Question: What is the address or location of the property listed in the document?
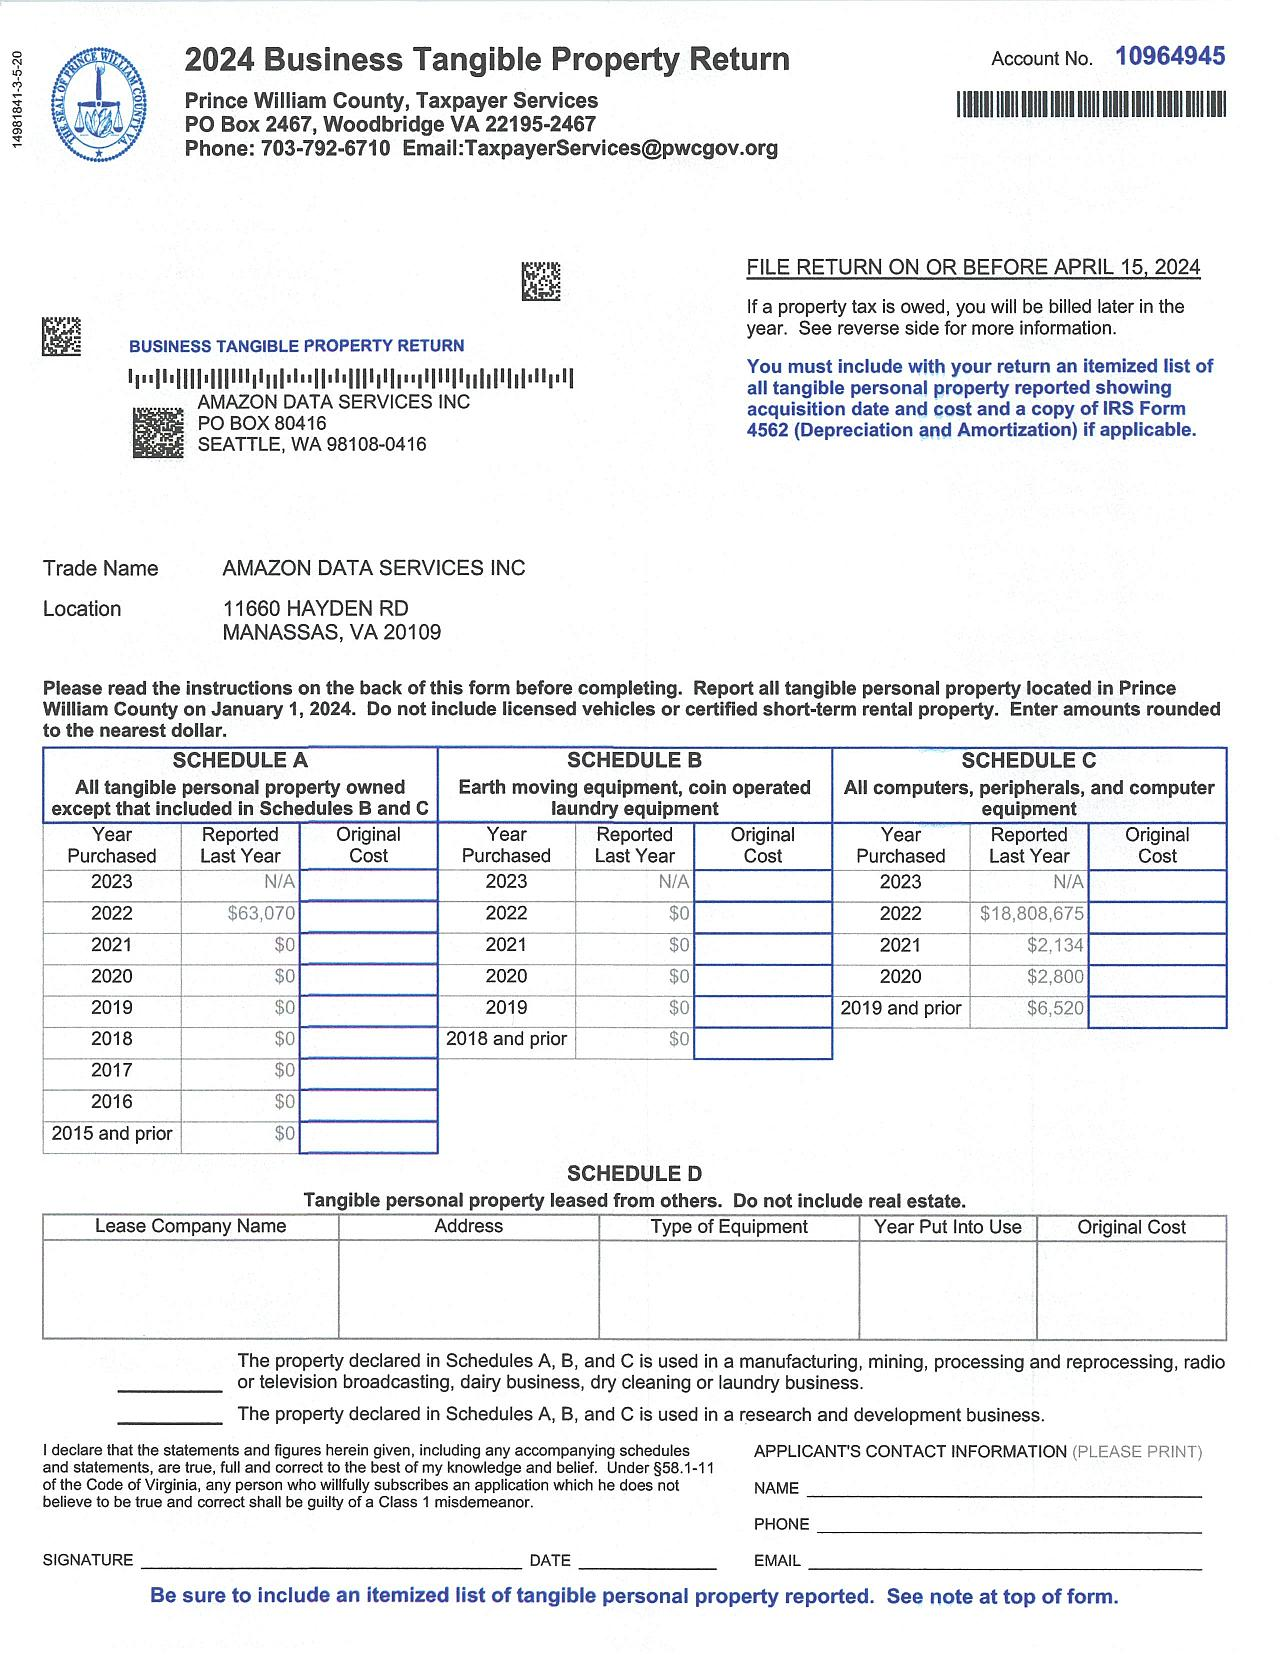
Answer: "11660 HAYDEN RD MANASSAS, VA 20109"